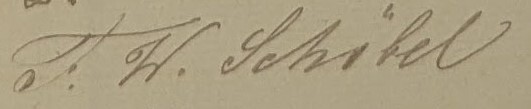
Signature of: q123456922